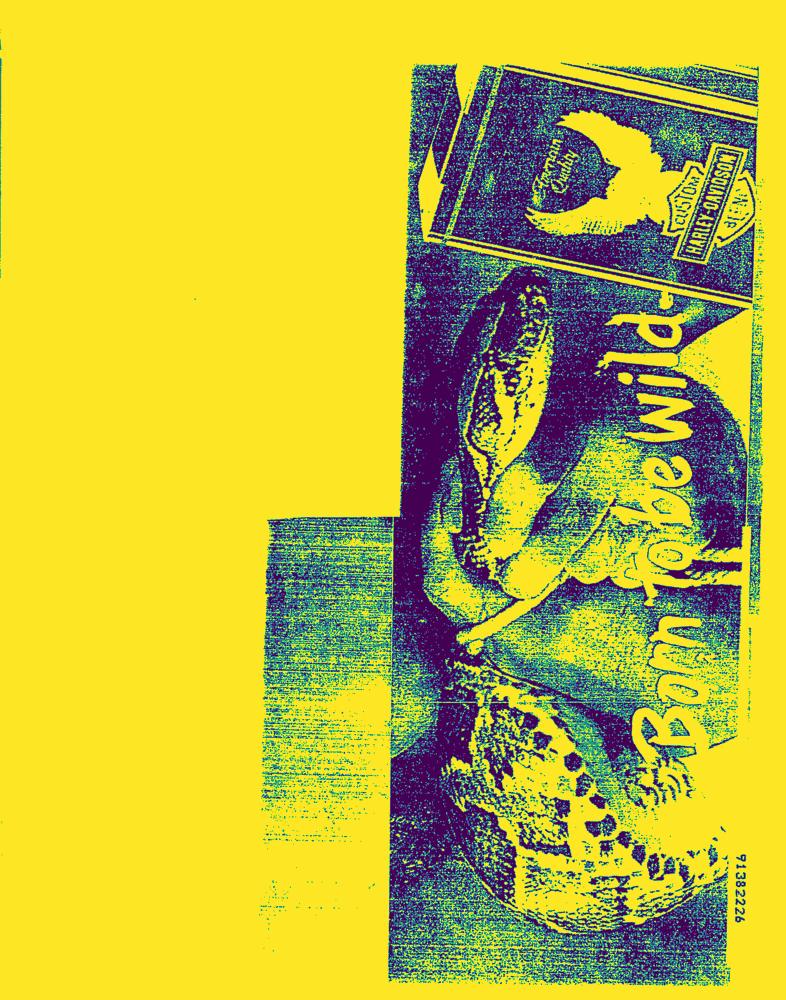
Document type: AD